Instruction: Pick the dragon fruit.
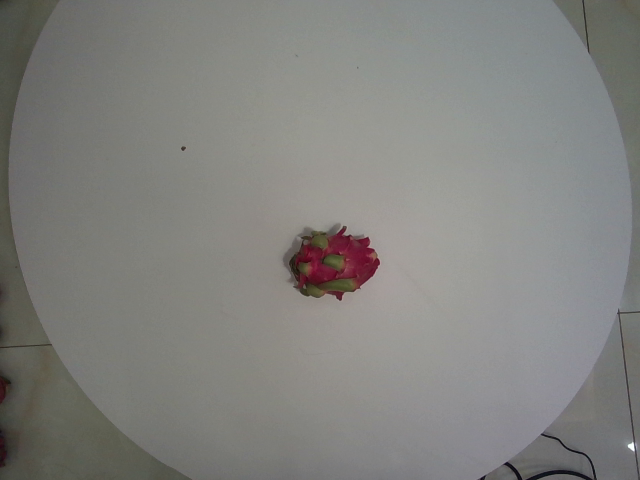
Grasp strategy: vertical